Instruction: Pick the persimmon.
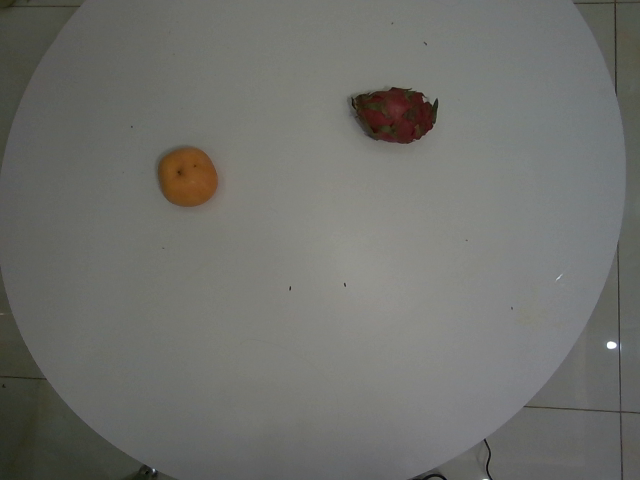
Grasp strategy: vertical